Question: What was observed in the imaging?
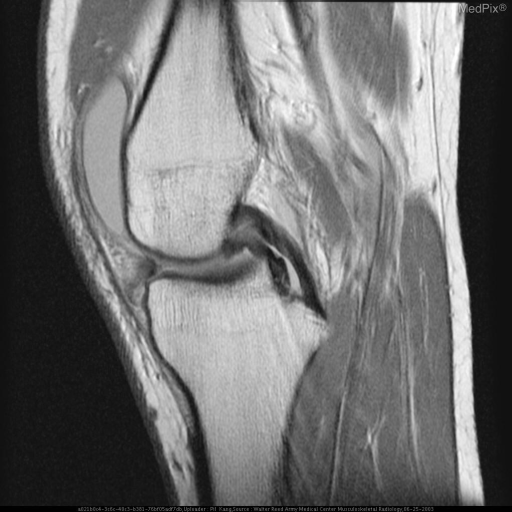
Answer: The imaging shows Multiple sagittal MR sequence images demonstrate a tear of the medial meniscus with a displaced fragment in the intercondylar notch, in the classic "double PCL" sign, suggestive of a bucket handle tear. Multiple sagittal MR sequence images demonstrate a tear of the medial meniscus with a displaced fragment in the intercondylar notch, in the classic "double PCL" sign, suggestive of a bucket handle tear..